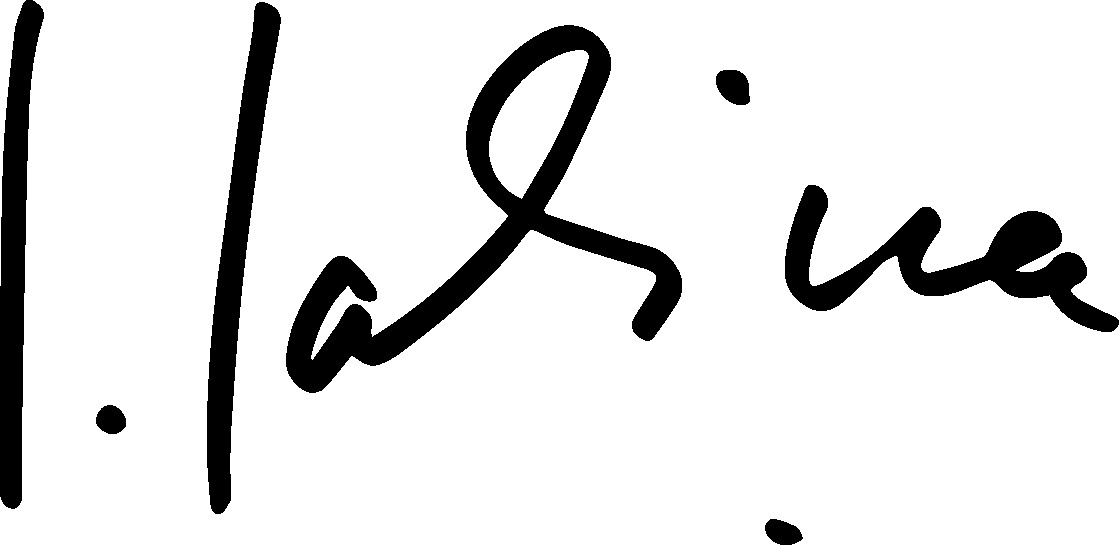
Signature of: joaquín sabina